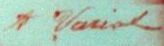
Signature of: augustine variot